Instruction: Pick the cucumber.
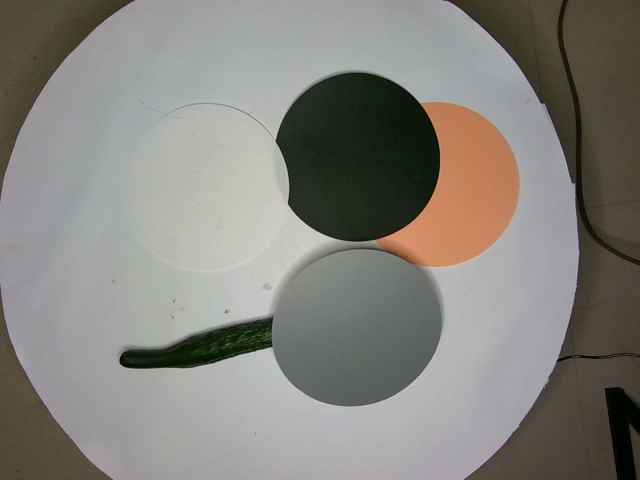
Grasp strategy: vertical